Question: In what way does the history help explain the case?
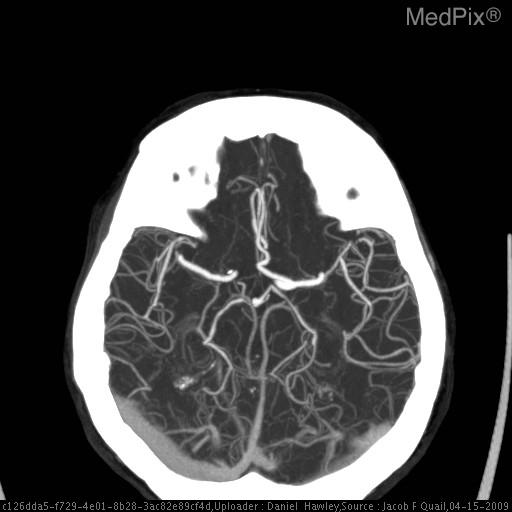
Answer: The patient's history of 82-year-old woman with history of significant coronary and peripheral artery disease with sudden onset of headache and left-sided weakness during a peripheral arterial interventional procedure in the cardiology catheterization lab. is key in understanding the case.